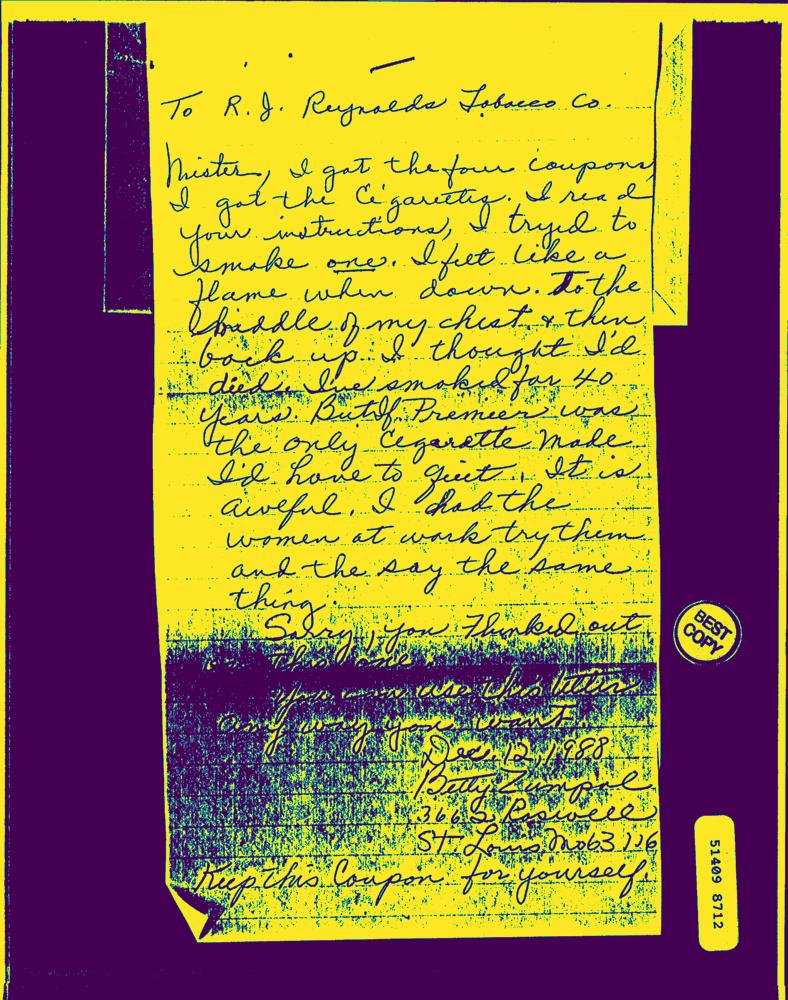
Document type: Hand-Written